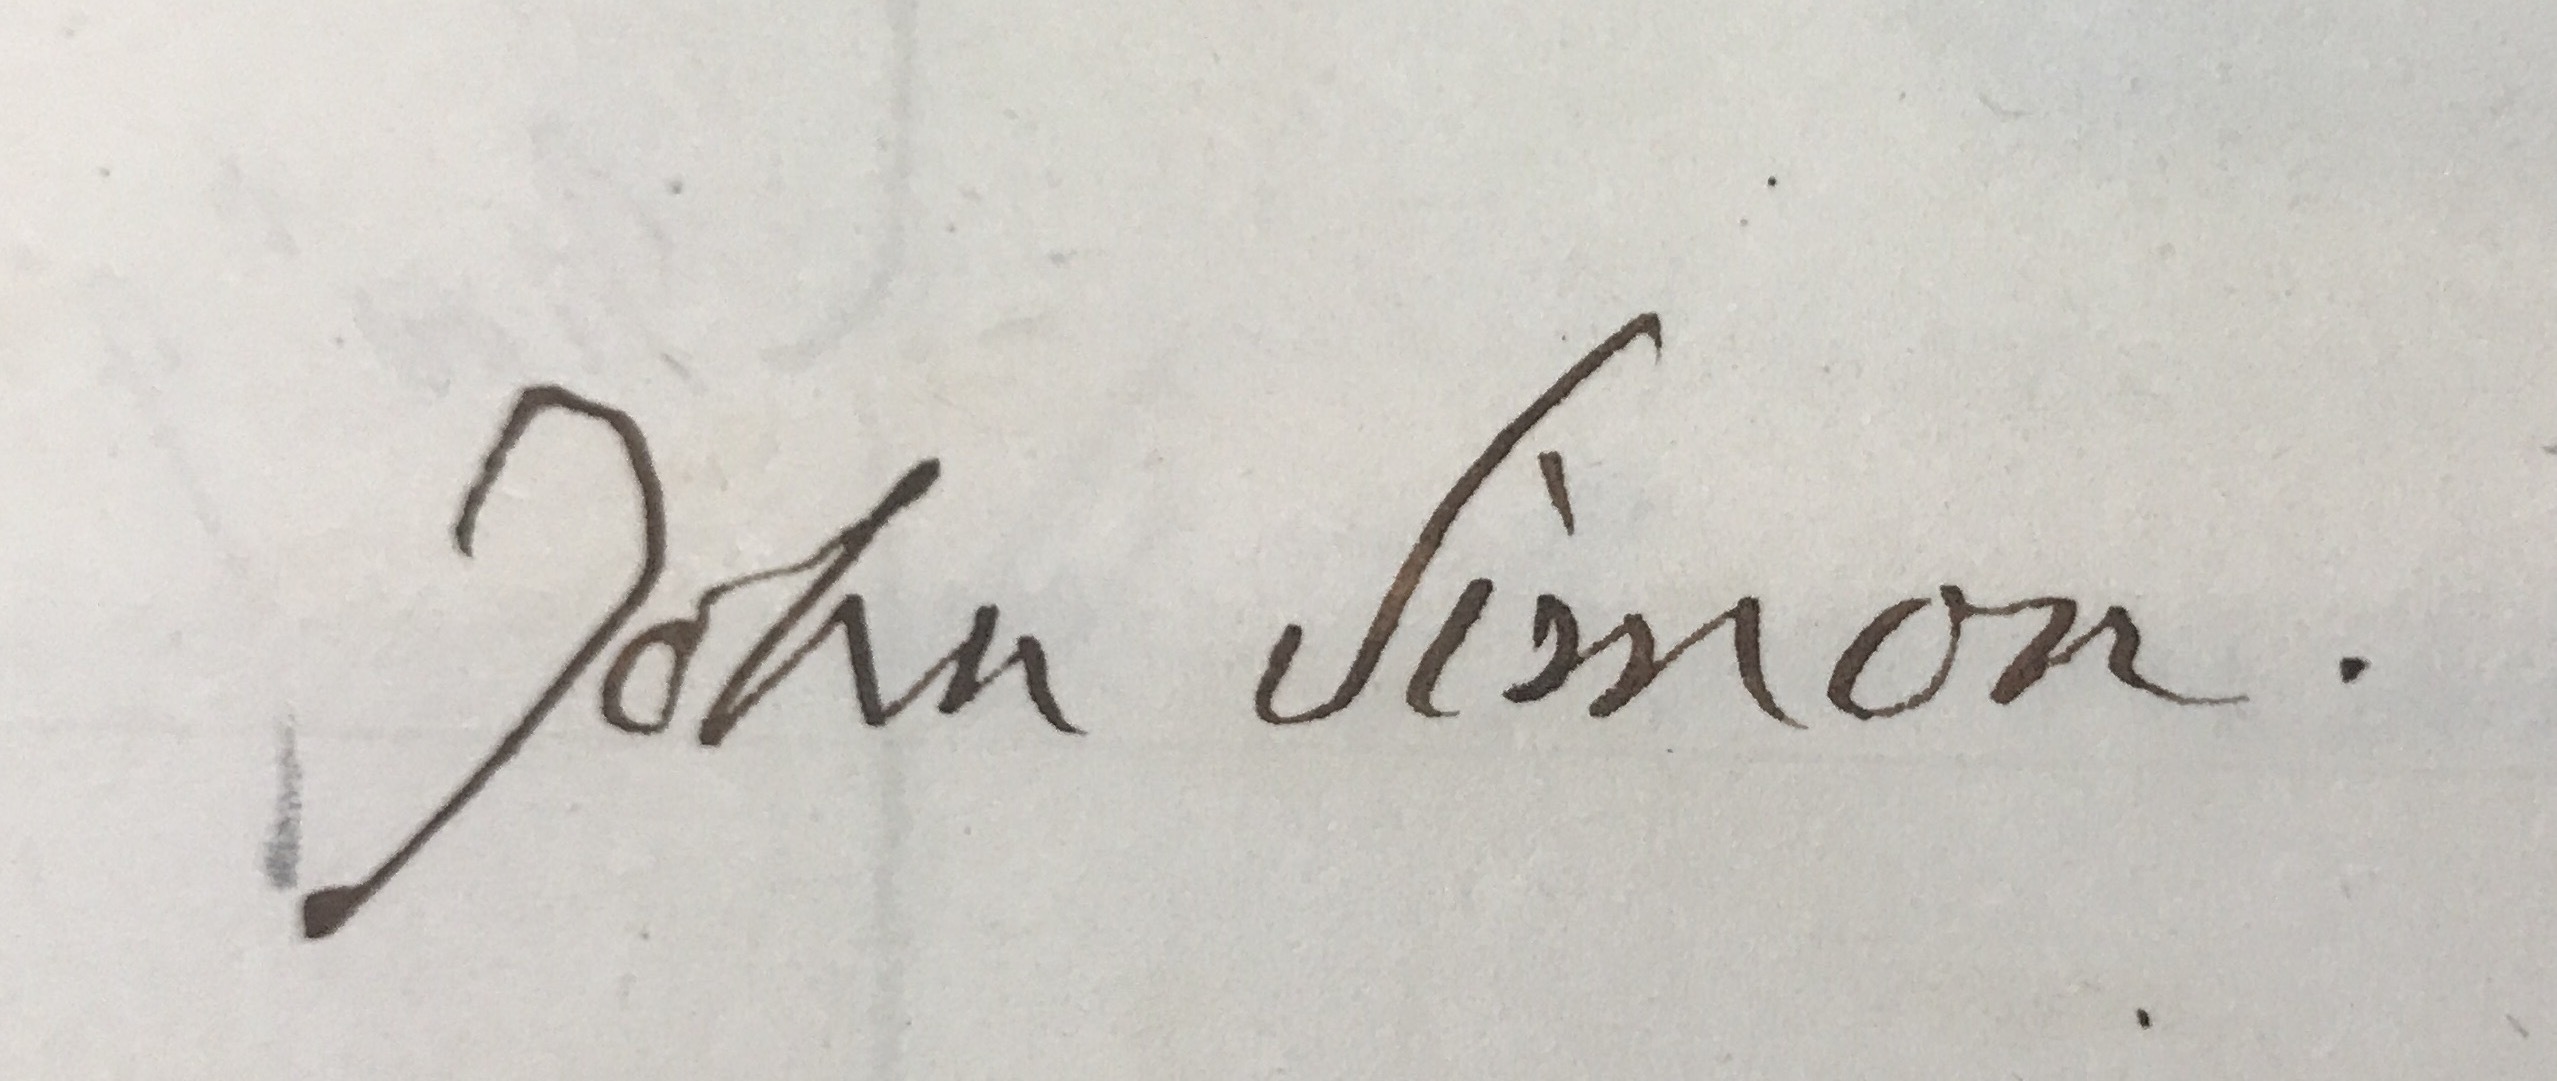
Signature of: john simon